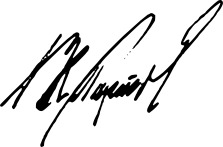
Signature of: konstantin partov